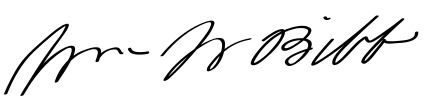
Signature of: william wyatt bibb